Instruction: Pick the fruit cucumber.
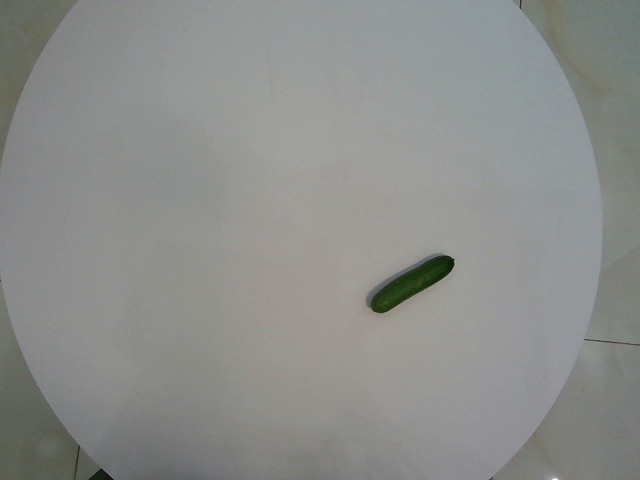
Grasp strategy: vertical